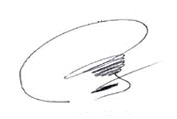
Signature of: ricardo ivoskus